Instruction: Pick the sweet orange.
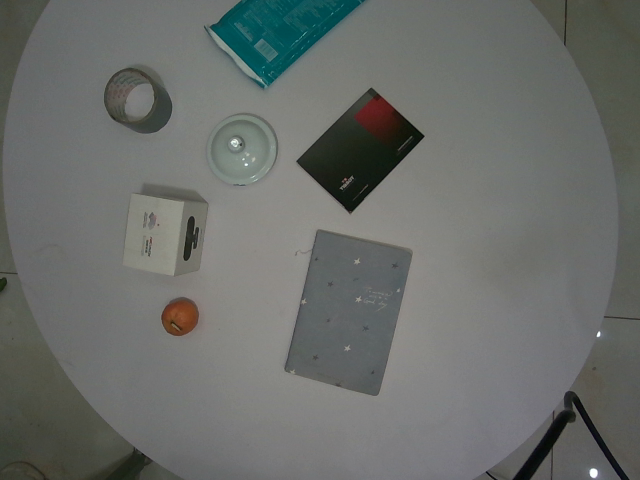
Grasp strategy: vertical